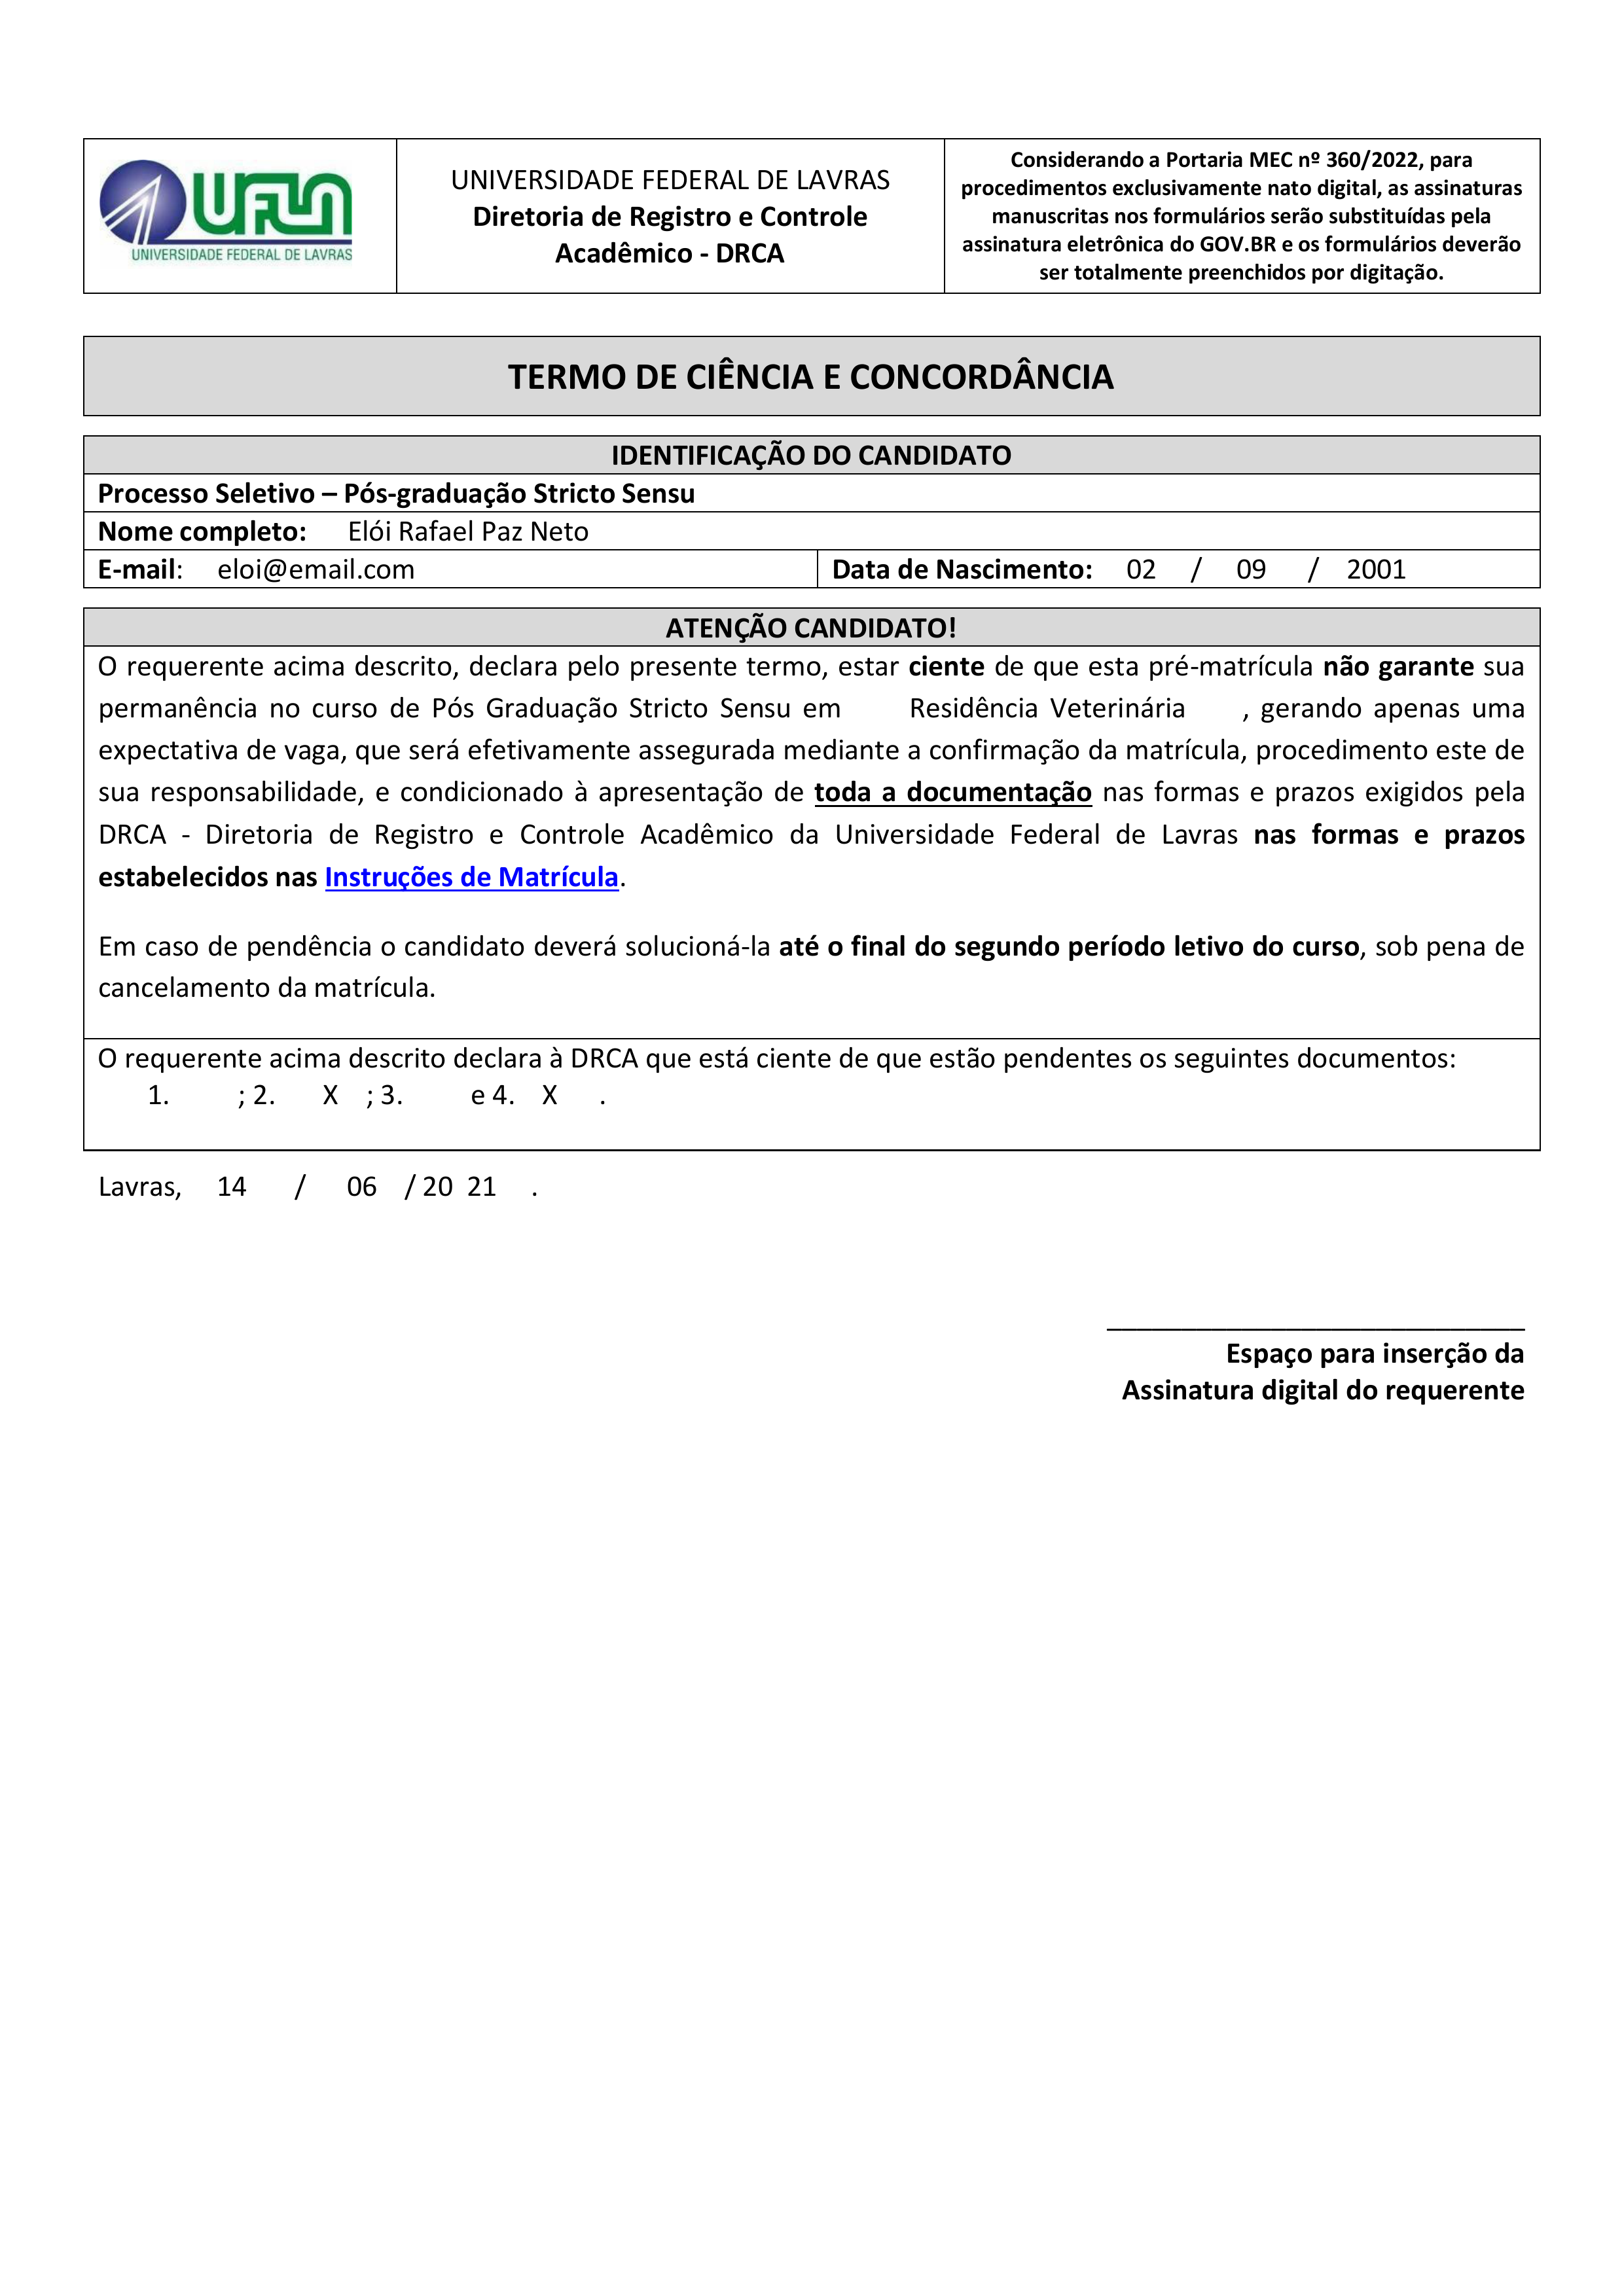
Considerando a Portaria MEC nº 360/2022, para procedimentos exclusivamente nato digital, as assinaturas manuscritas nos formulários serão substituídas pela assinatura eletrônica do GOV.BR e os formulários deverão ser totalmente preenchidos por digitação.
UNIVERSIDADE FEDERAL DE LAVRAS
UFLA
Diretoria de Registro e Controle Acadêmico - DRCA
UNIVERSIDADE FEDERAL DE LAVRAS
TERMO DE CIÊNCIA E CONCORDÂNCIA
IDENTIFICAÇÃO DO CANDIDATO
Nome completo:
Elói Rafael Paz Neto
E-mail:
eloi@email.com
Data de Nascimento:
02/09/2001
Processo Seletivo — Pós-graduação Stricto Sensu
ATENÇÃO CANDIDATO!
O requerente acima descrito, declara pelo presente termo, estar ciente de que esta pré-matrícula não garante sua permanência no curso de Pós Graduação Stricto Sensu em Residência Veterinária , gerando apenas uma expectativa de vaga, que será efetivamente assegurada mediante a confirmação da matrícula, procedimento este de sua responsabilidade, e condicionado à apresentação de toda a documentação nas formas e prazos exigidos pela DRCA - Diretoria de Registro e Controle Acadêmico da Universidade Federal de Lavras nas formas e prazos estabelecidos nas Instruções de Matrícula.
Em caso de pendência o candidato deverá solucioná-la até o final do segundo período letivo do curso, sob pena de cancelamento da matrícula.
O requerente acima descrito declara à DRCA que está ciente de que estão pendentes os seguintes documentos:
3.
1.
2.
X
4.
X
;
;
e
.
Lavras, 14/06/2021.
Espaço para inserção da Assinatura digital do requerente